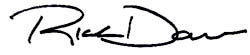
Signature of: rick davis